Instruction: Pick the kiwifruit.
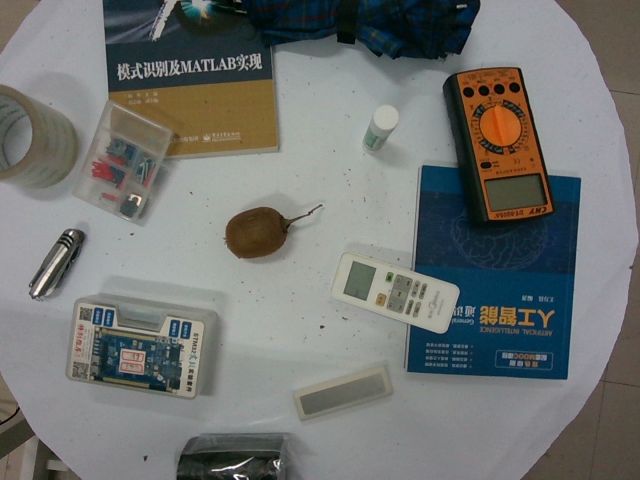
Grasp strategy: vertical